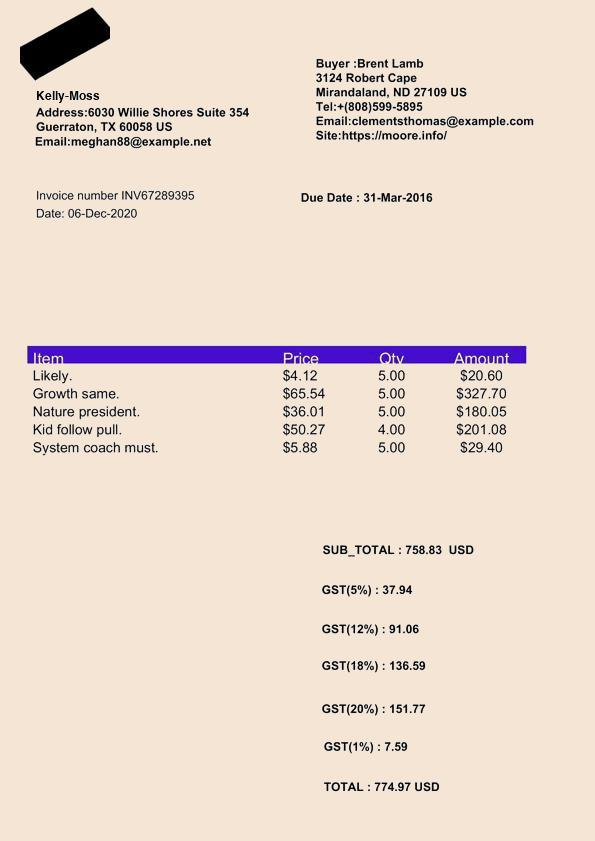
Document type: Invoice